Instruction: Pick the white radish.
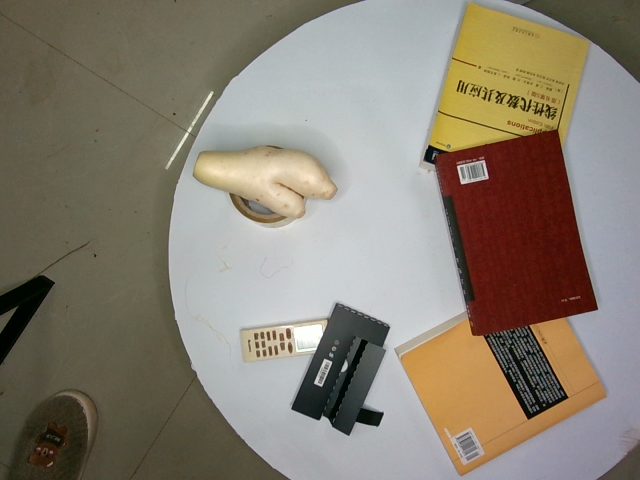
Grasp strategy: vertical